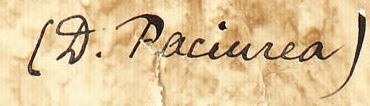
Signature of: dimitrie paciurea